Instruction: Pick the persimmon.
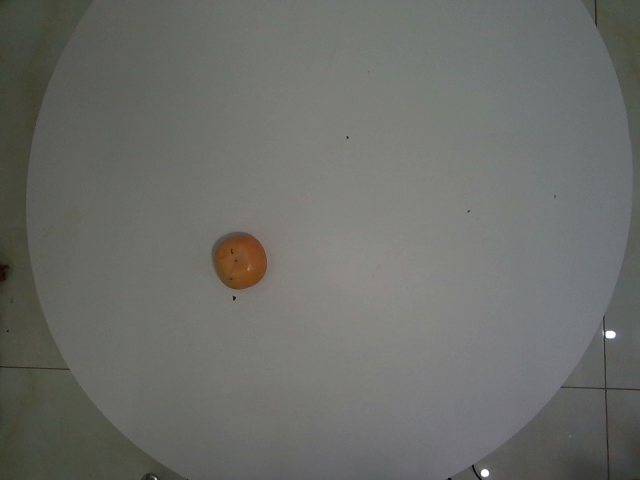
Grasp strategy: vertical